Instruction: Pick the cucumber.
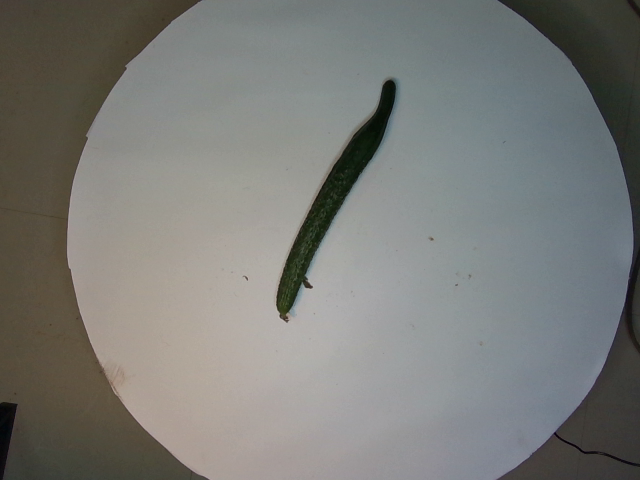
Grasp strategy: vertical